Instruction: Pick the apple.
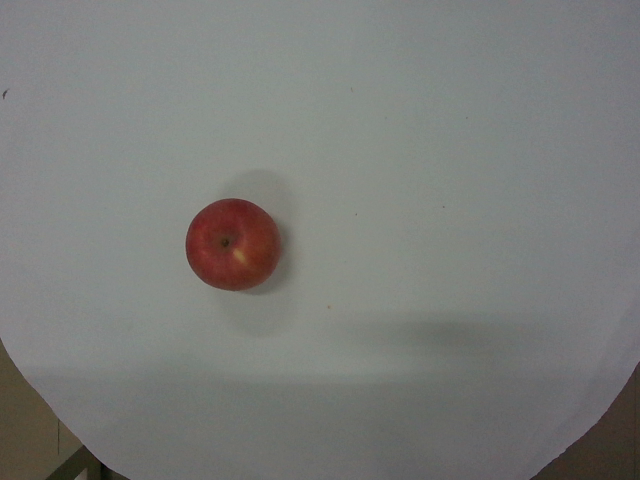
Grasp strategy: vertical